Question: What might the diagnosis be?
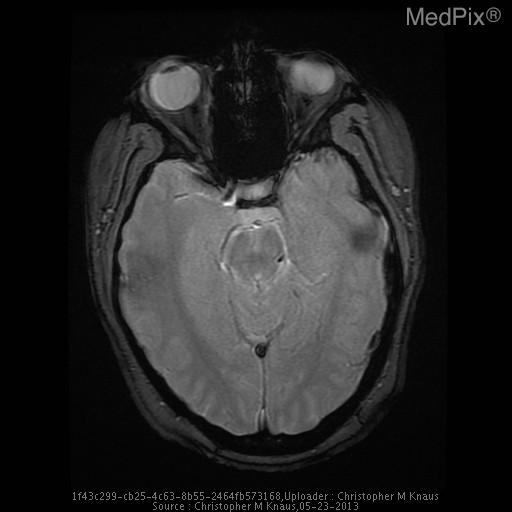
Answer: The possible diagnosis includes Venous sinus thrombosis
Severe dehydration
Polycythemia.